Question: What could the diagnosis suggest?
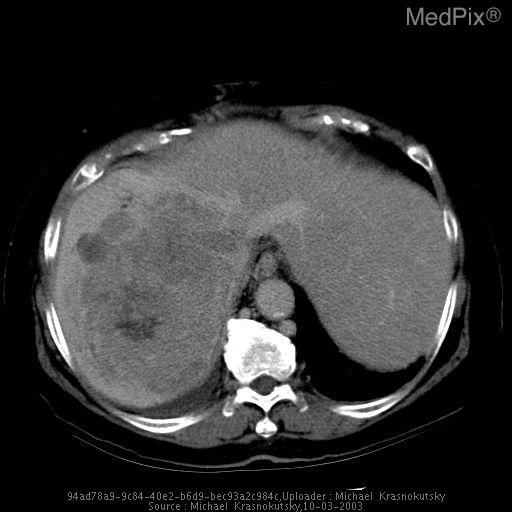
Answer: The possible diagnosis includes Vascular extension of the tumor is almost always a result of hepatocellular carcinoma.  Without this finding a liver mass has its usual differential diagnosis, mets, adenoma, Focal nodular hyperplasia..